Question: What do the imaging results show?
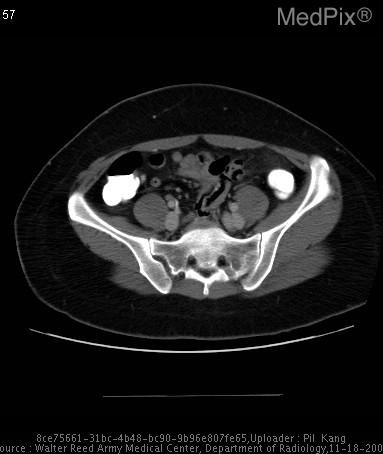
Answer: The imaging shows A small round fatty lesion adjacent to the proximal sigmoid colon outlined by a ring of soft tissue attenuation, plus surrounding stranding of mesenteric fat.  There is also a small focal thickening of the adjacent sigmoid colonic wall.  No diverticula were noted in the entirity of the sigmoid colon (not shown). Multiple axial CT images of the abdomen/pelvis demonstrates: small round fatty lesion adjacent to the proximal sigmoid colon outlined by a ring of soft tissue attenuation, plus surrounding stranding of mesenteric fat.  There is also a small focal thickening of the adjacent sigmoid colonic wall.  No diverticula were noted in the entirity of the sigmoid colon (not shown)..